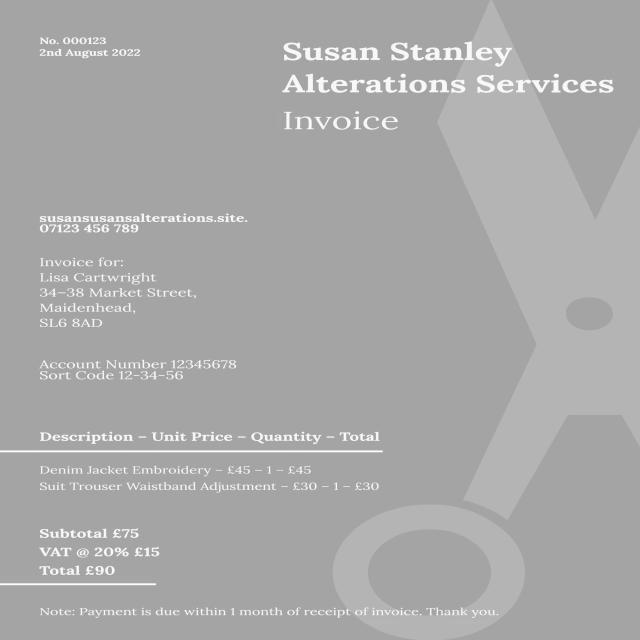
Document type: Invoice